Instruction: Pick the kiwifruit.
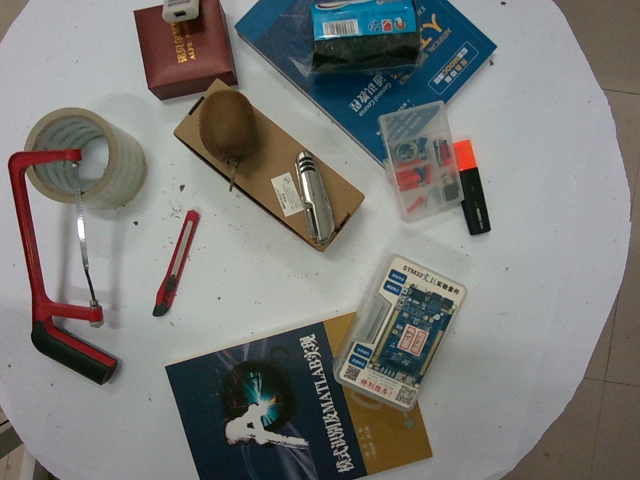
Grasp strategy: vertical